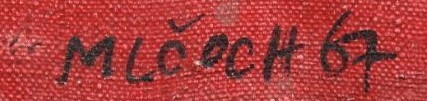
Signature of: zdeněk mlčoch